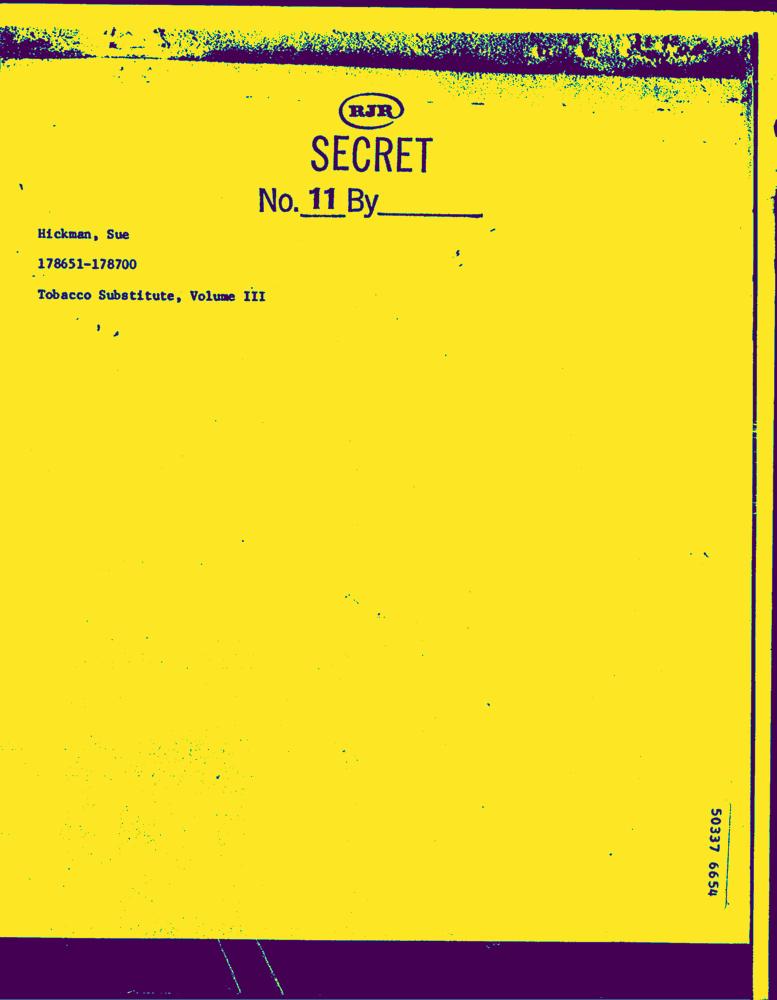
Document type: Hand-Written